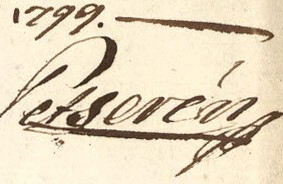
Signature of: petrus serén